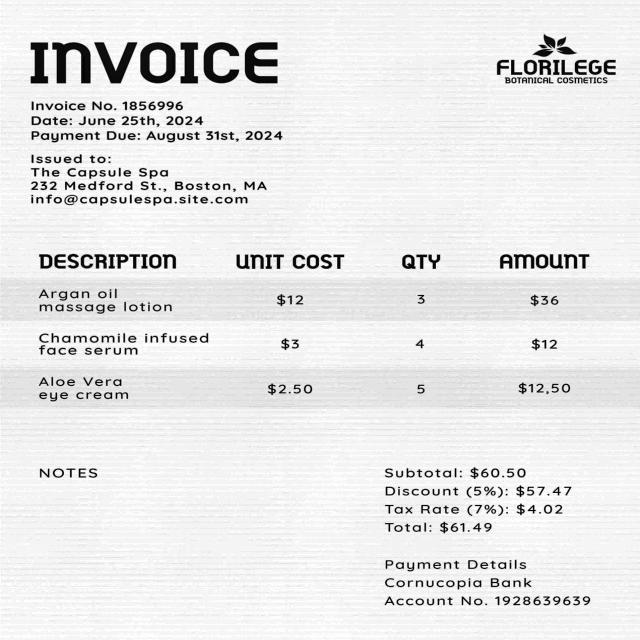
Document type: Invoice